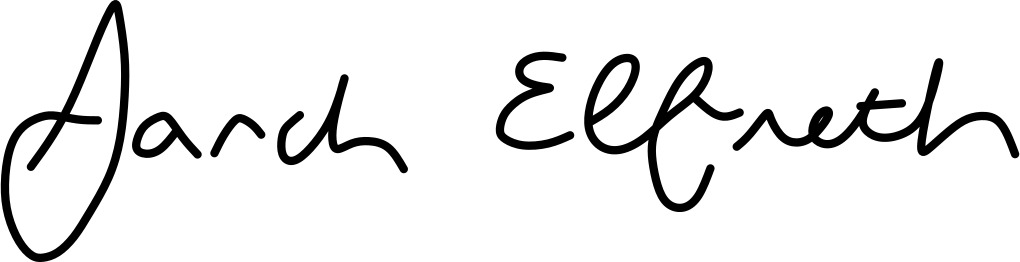
Signature of: sarah k elfreth